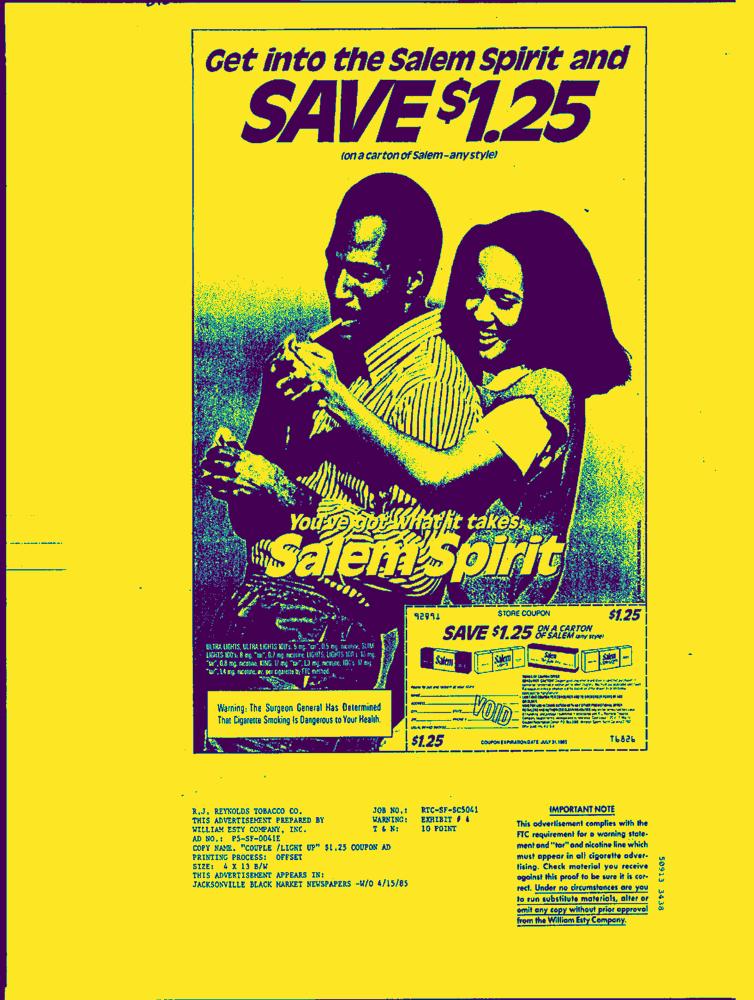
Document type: AD